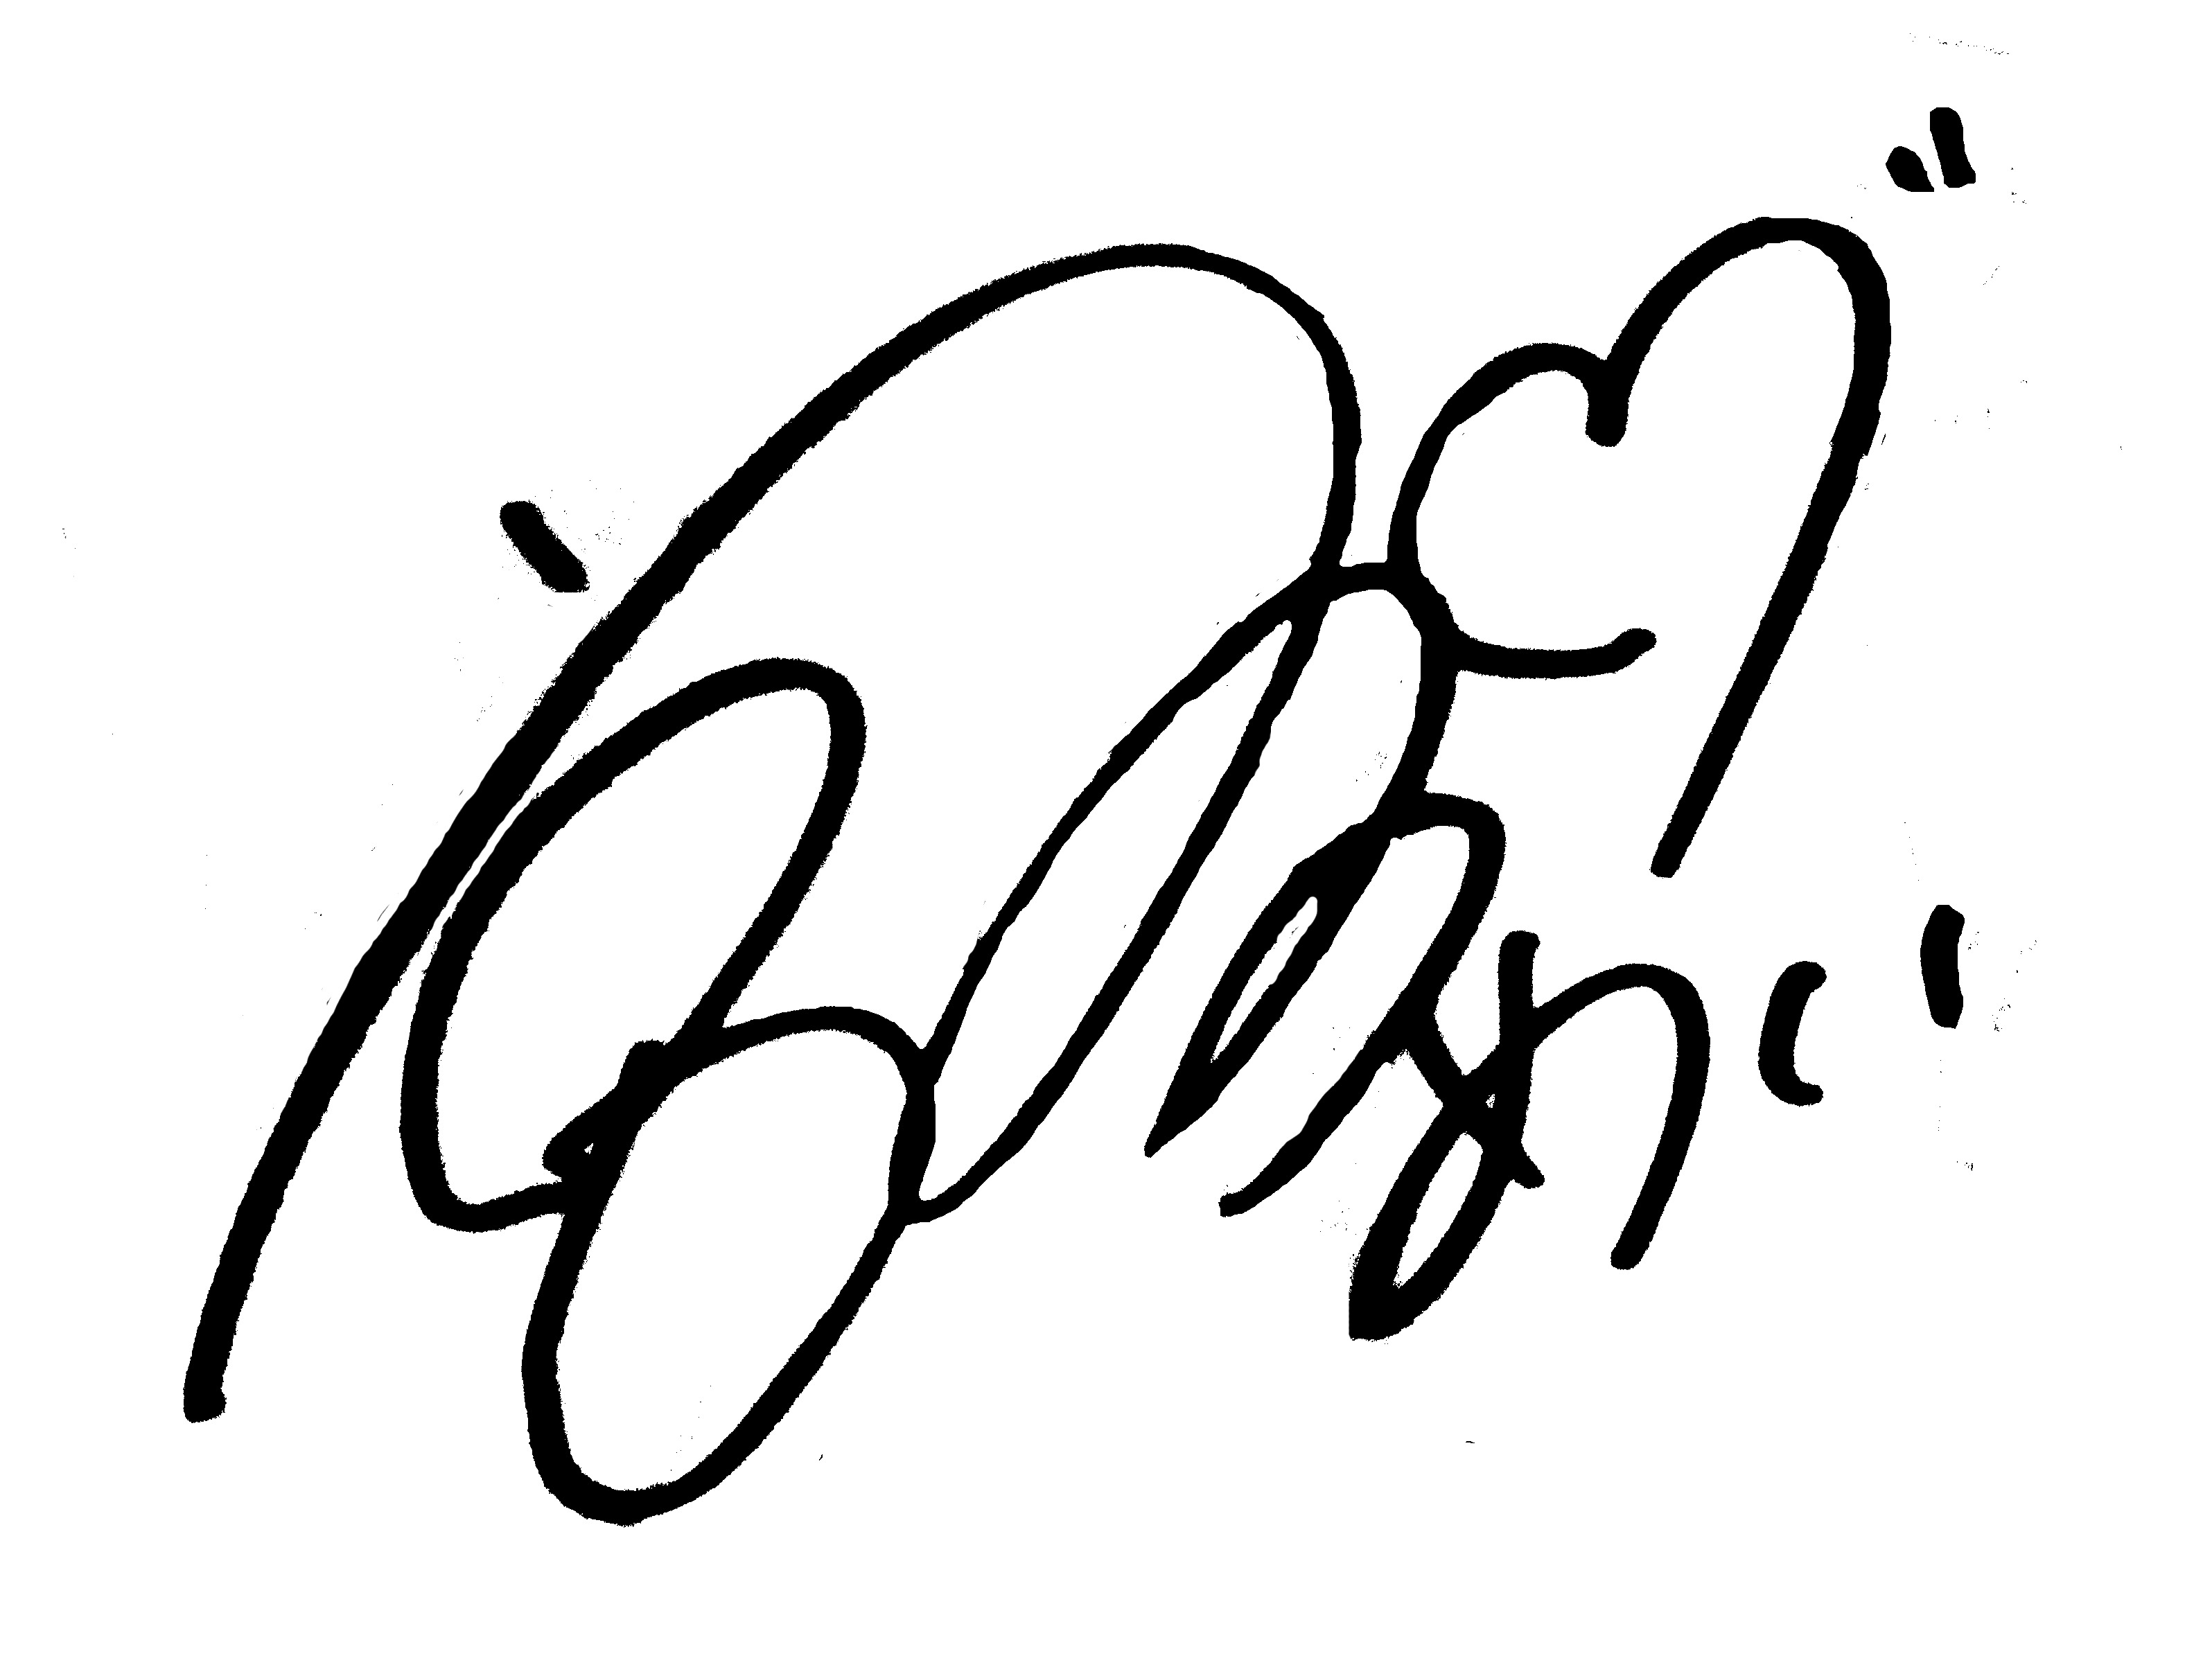
Signature of: mei miyajima